Question: What could the diagnosis suggest?
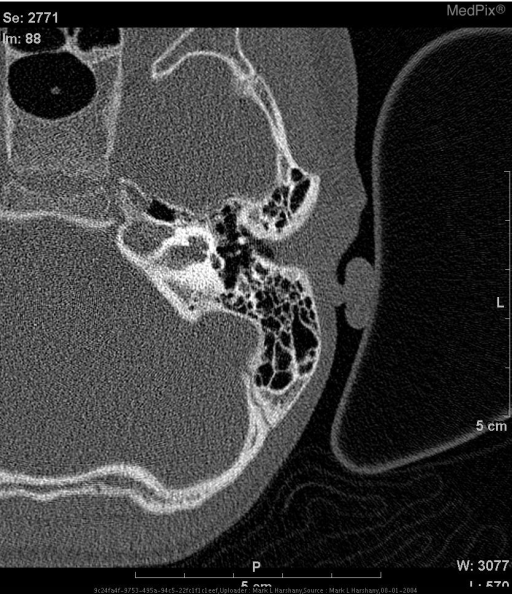
Answer: The possible diagnosis includes Mondini Deformity.
Large vestibular aqueduct syndrome (can be isolated only to vestibular aqueduct or can be associated with cochlear and vestibular dysplasia)
Cochlear hypoplasia (associated with one large cavity between coclea and vestibule)
Michel's Aplasia (complete lack of formation.  Cock's Deformity).
Pendred syndrome..